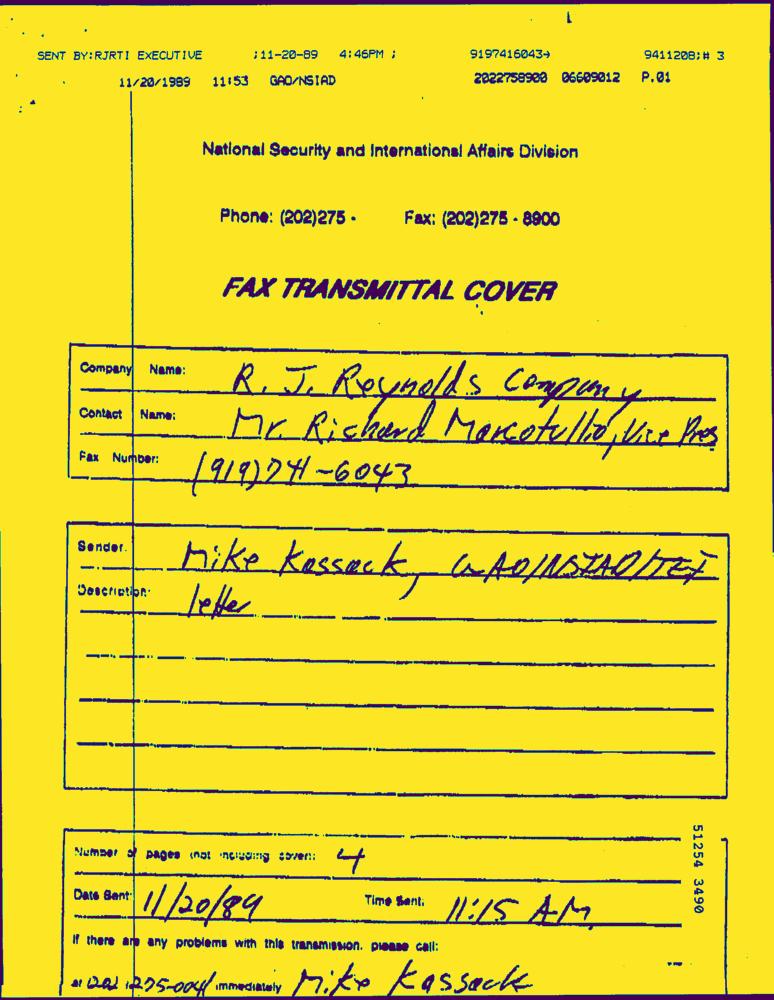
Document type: Letter-Doc